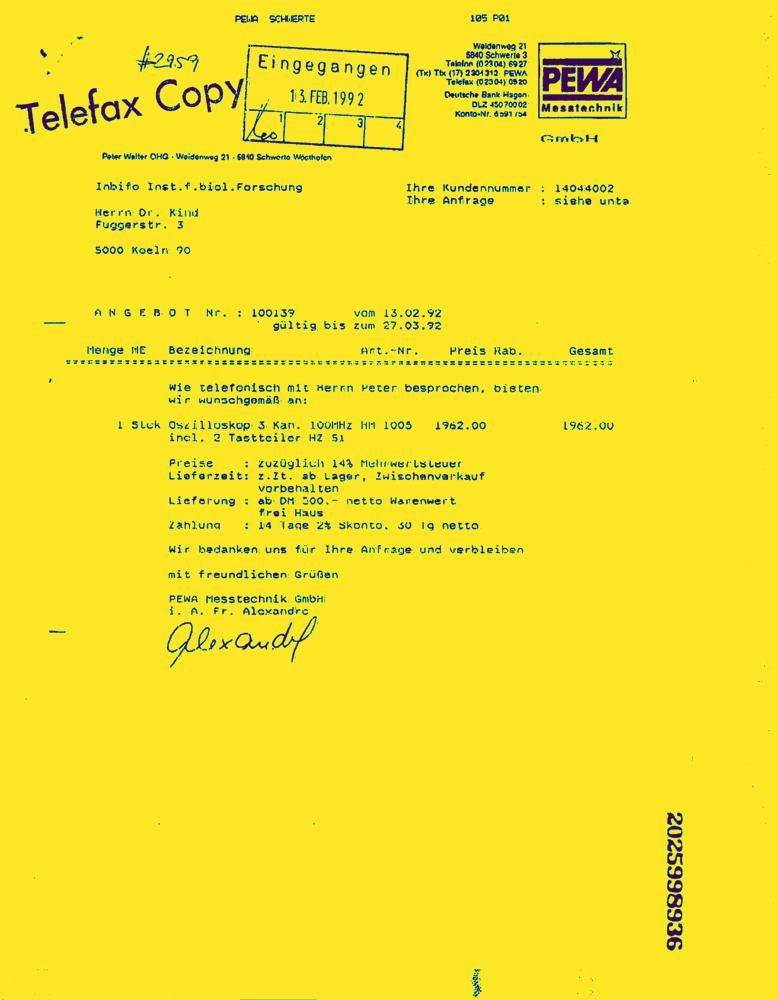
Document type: Invoice-Doc